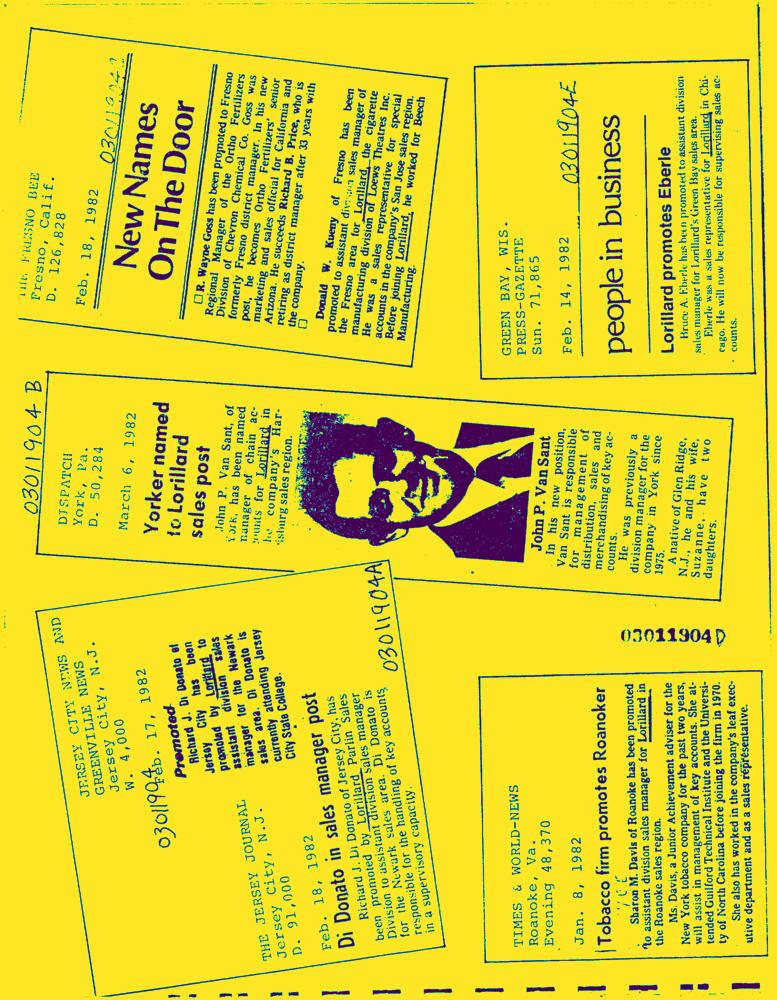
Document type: News-Article